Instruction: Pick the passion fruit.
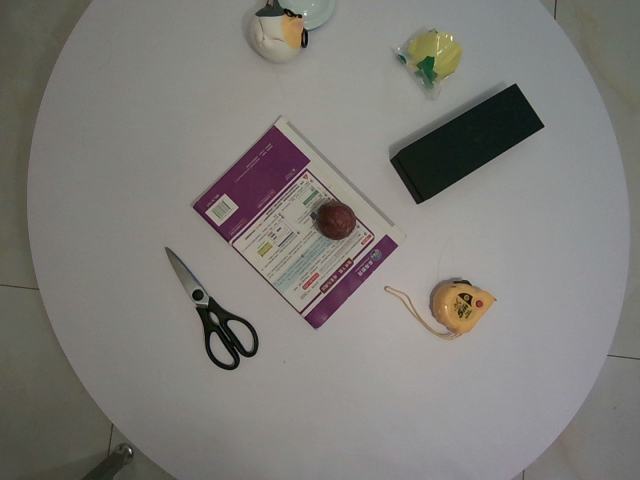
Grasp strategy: vertical